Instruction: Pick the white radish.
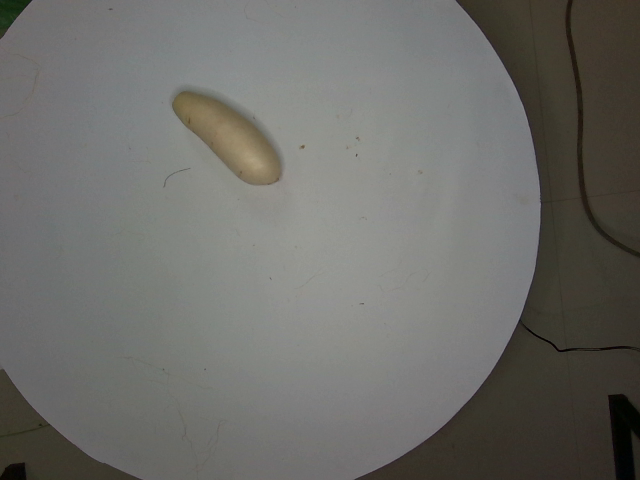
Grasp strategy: vertical